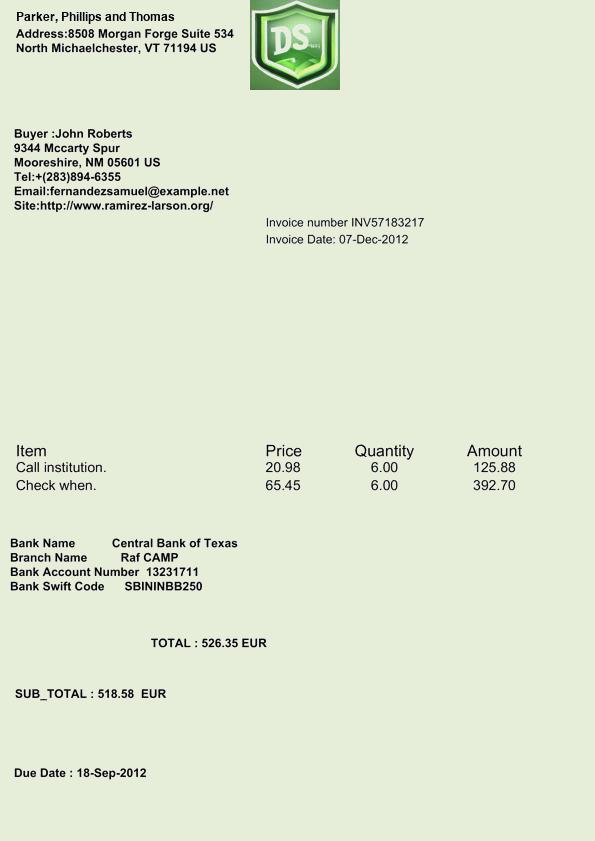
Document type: Invoice